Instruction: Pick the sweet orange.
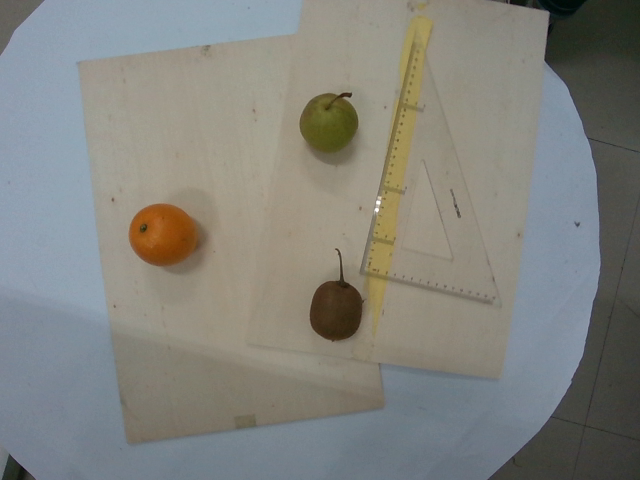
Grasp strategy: vertical